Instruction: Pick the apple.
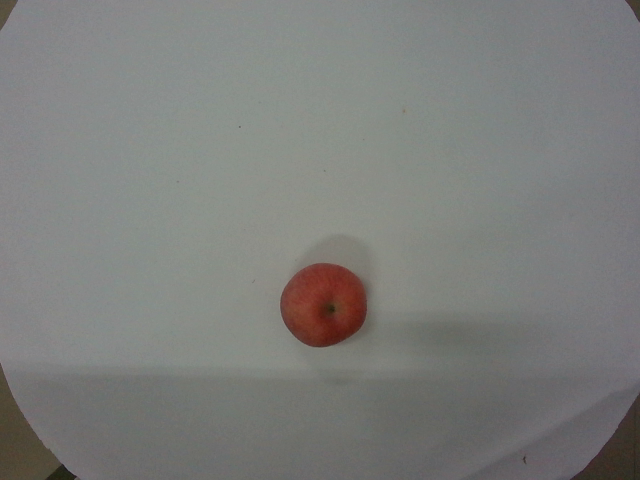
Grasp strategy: vertical